Question: What is the potential diagnosis?
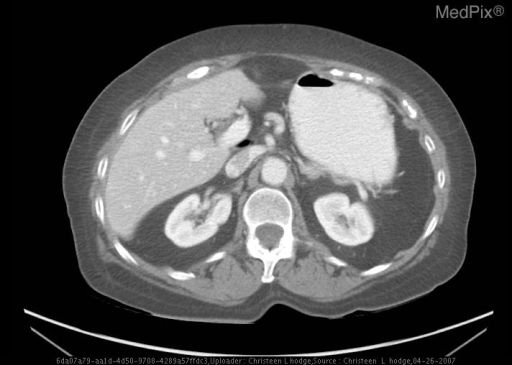
Answer: The possible diagnosis includes Intestinal Malrotation
Intestinal non-rotation
Intestinal Malrotation with midgut volulus.